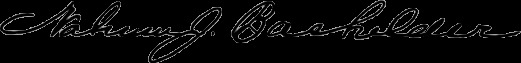
Signature of: nahum j bachelder